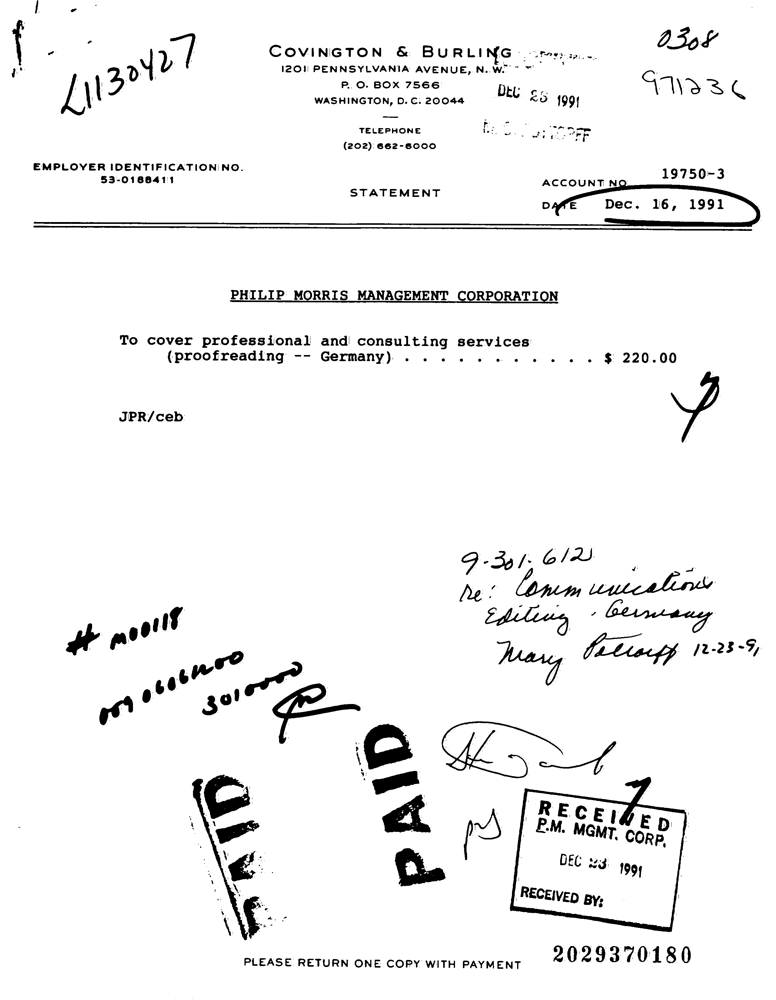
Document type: Invoice